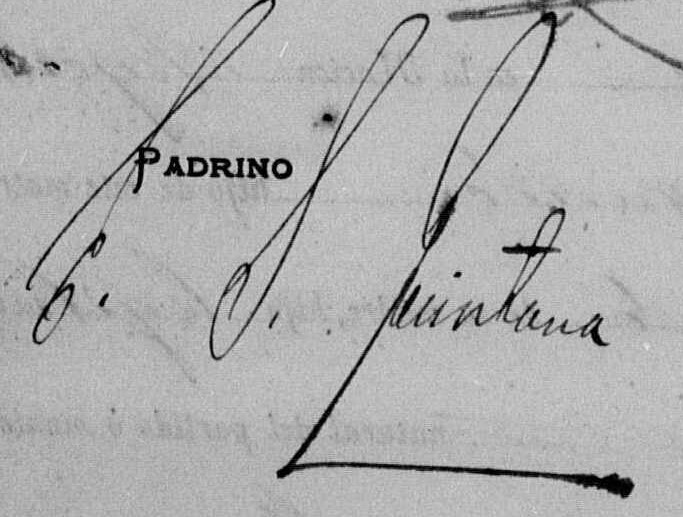
Signature of: enrique s quintana